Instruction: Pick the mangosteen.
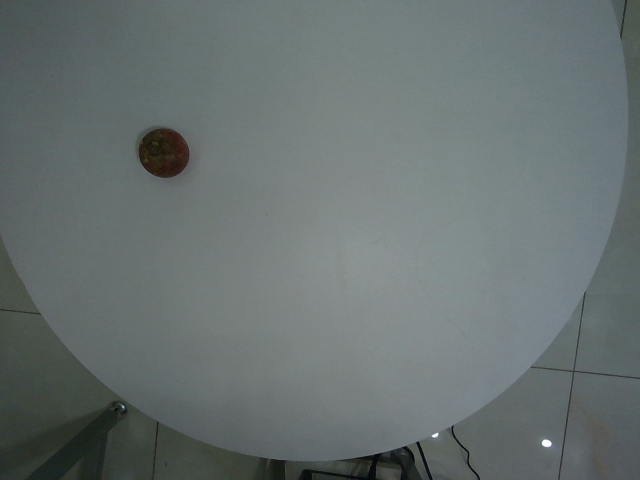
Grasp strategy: vertical